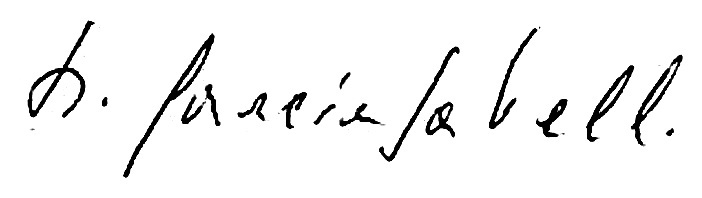
Signature of: domingo garcía sabell